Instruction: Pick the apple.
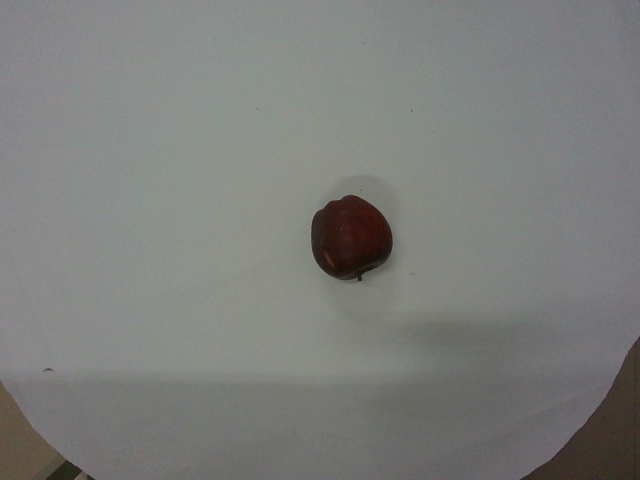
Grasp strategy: vertical